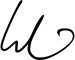
Signature of: john lee